Question: Which state is mentioned in the document?
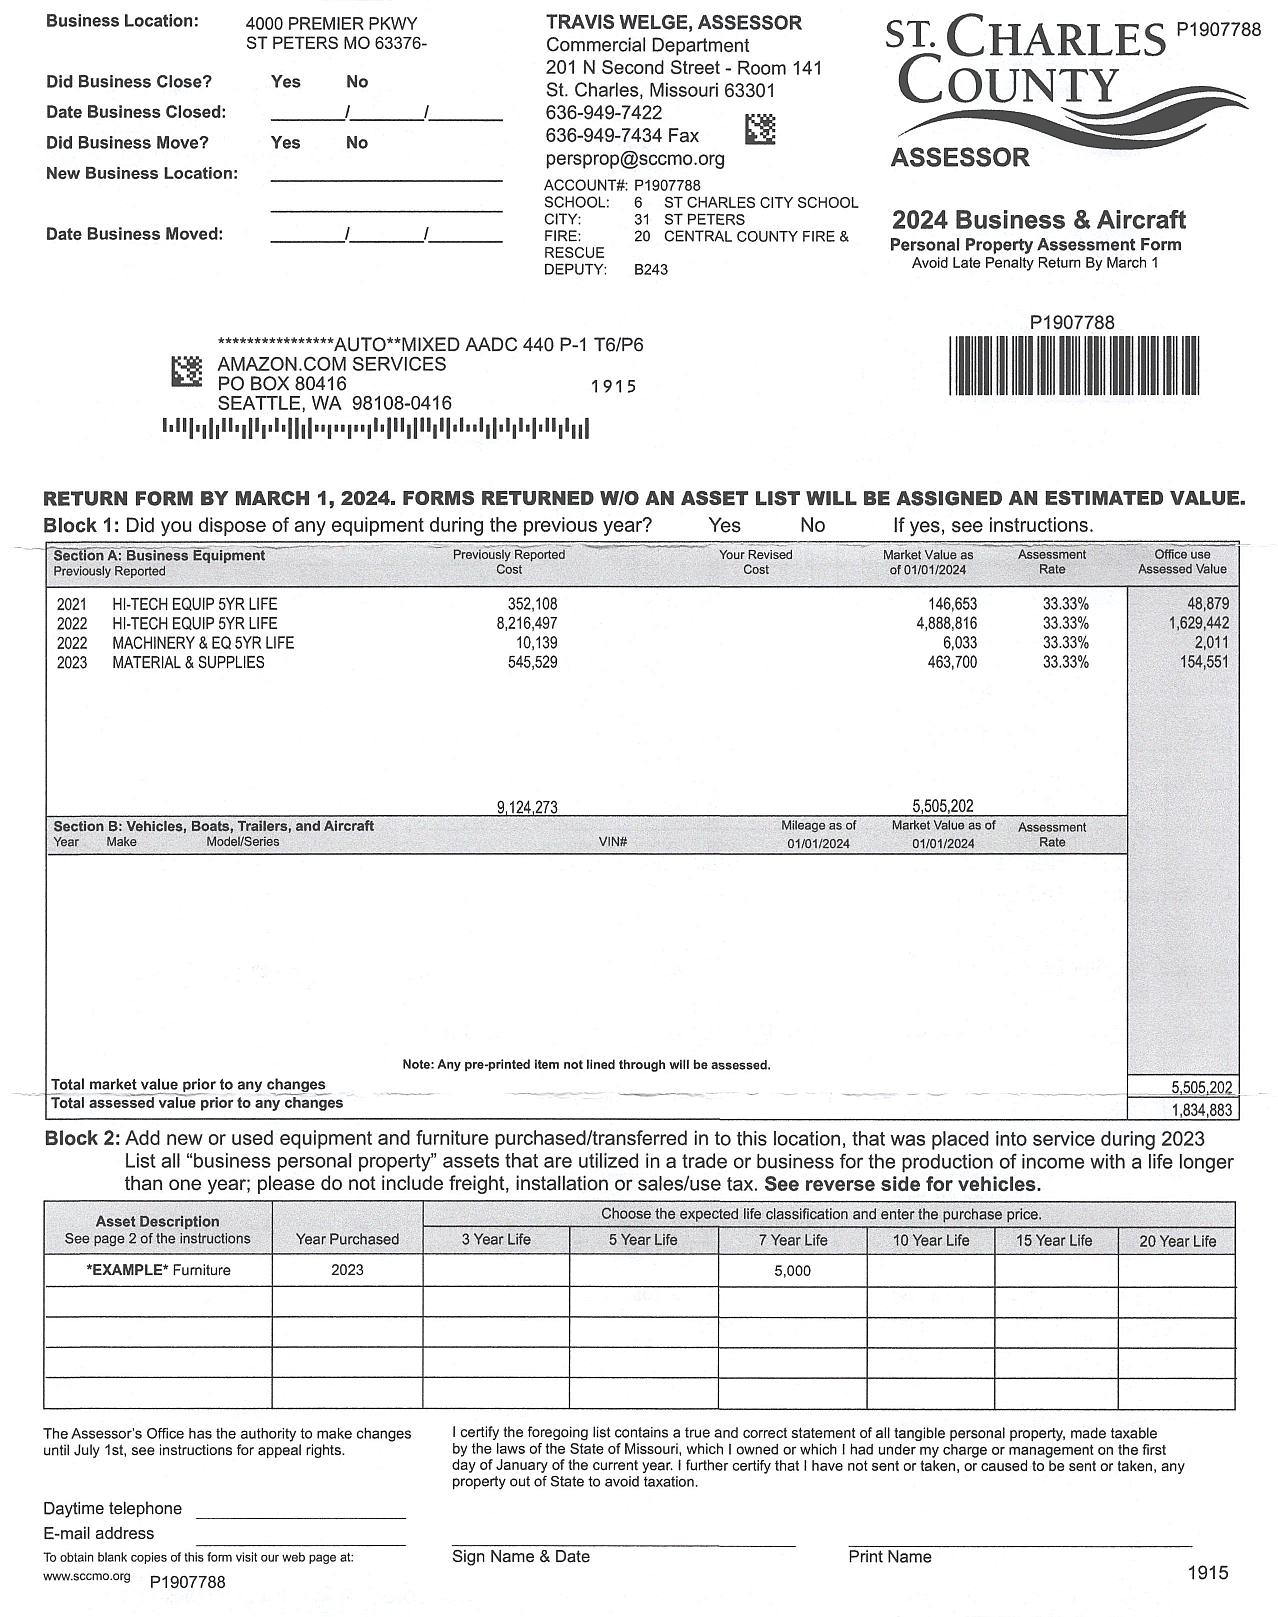
Answer: "Missouri"